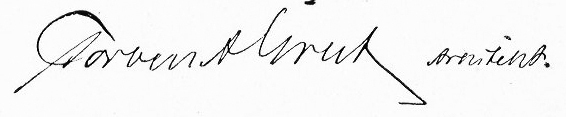
Signature of: torben grut